Question: What appears to be the issue?
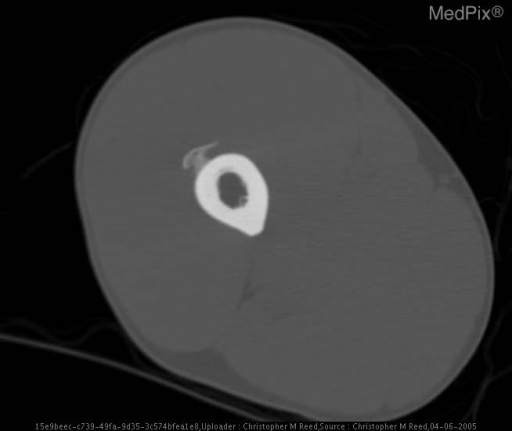
Answer: The findings suggest Irregular soft tissue calcification is seen adjacent to the lateral aspect of the mid right femur, underlying site of known prior trauma and now-palpable soft tissue mass. Cortical contiguity is uncertain. Additionally, there is curvilinear extension of the posteromedial mid right femoral cortex consistent with a chronic tug lesion of the thigh adductors.. Cortically based calcification extends toward adjacent myositis ossificans, without medullary contiguity. There is no cortical destruction.. The patient might have a history of 24 year old male with history of blunt trauma to right thigh, presents with palpable soft tissue mass at site of injury..